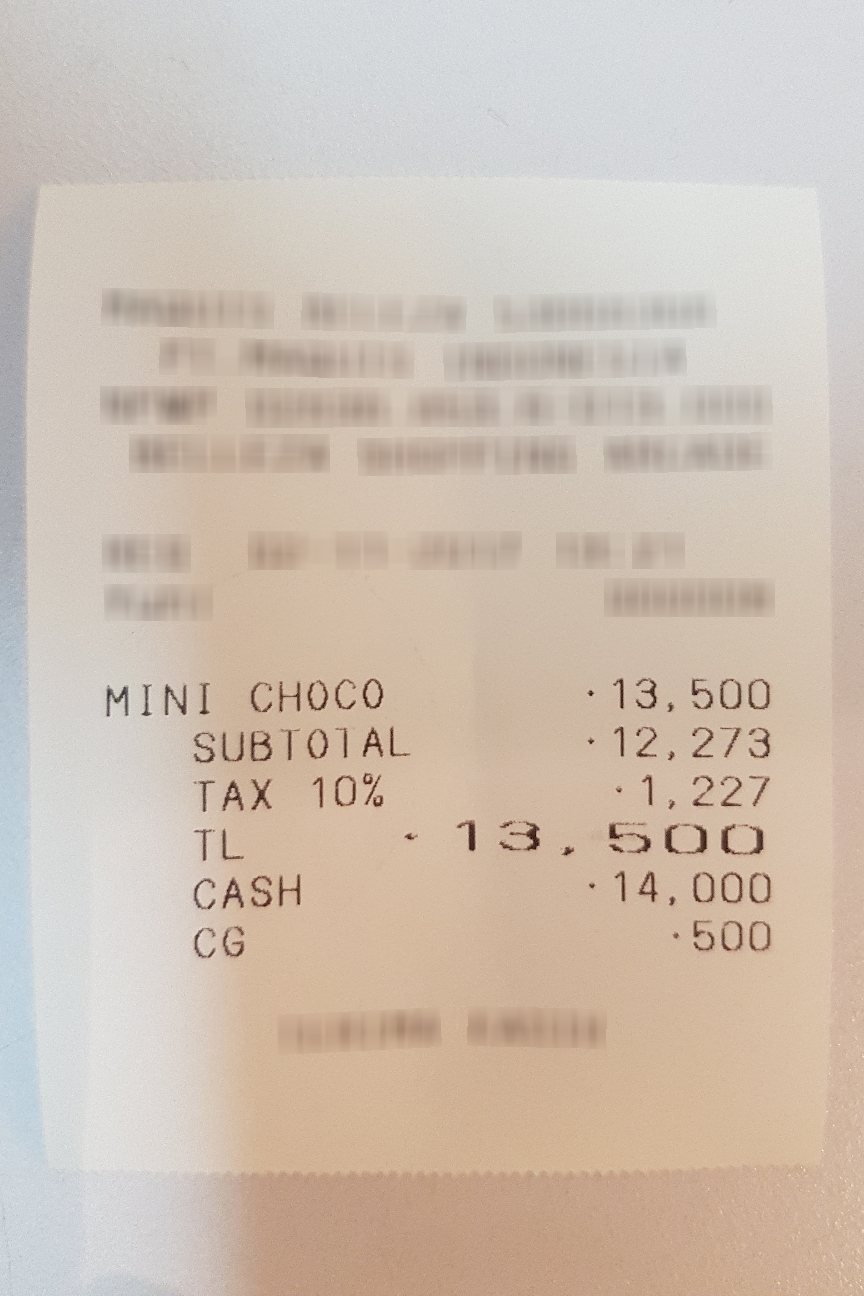
Extraction:
receipt: line_items: name: MINI CHOCO
price: 13,500
subtotal: 12,273
tax: 1,227
total: 13,500